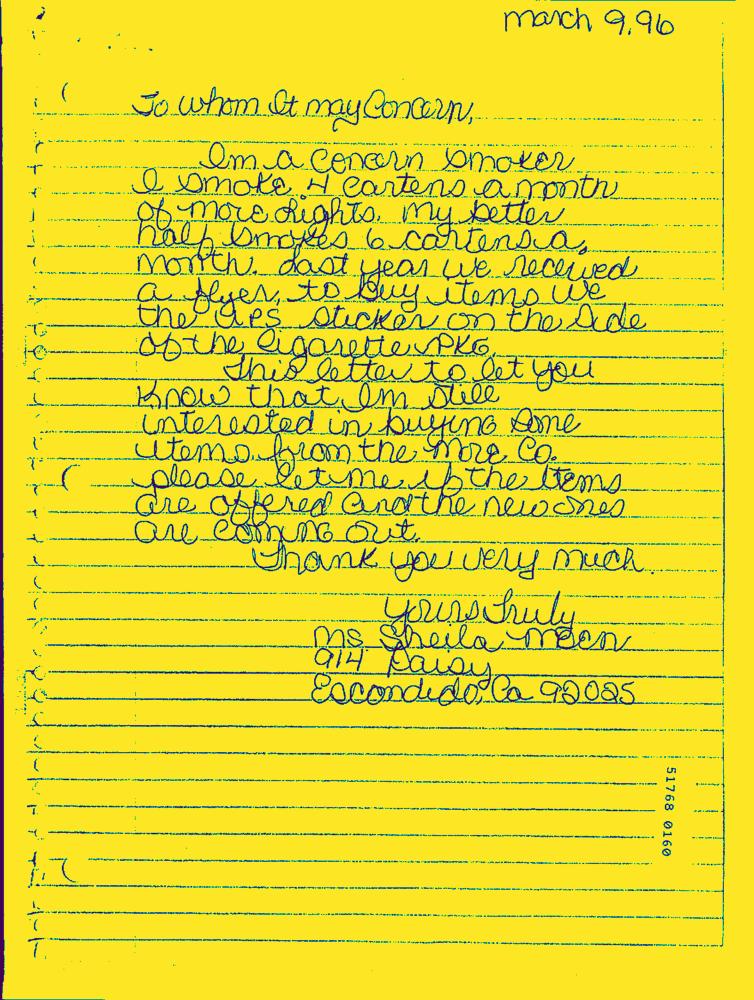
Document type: Hand-Written